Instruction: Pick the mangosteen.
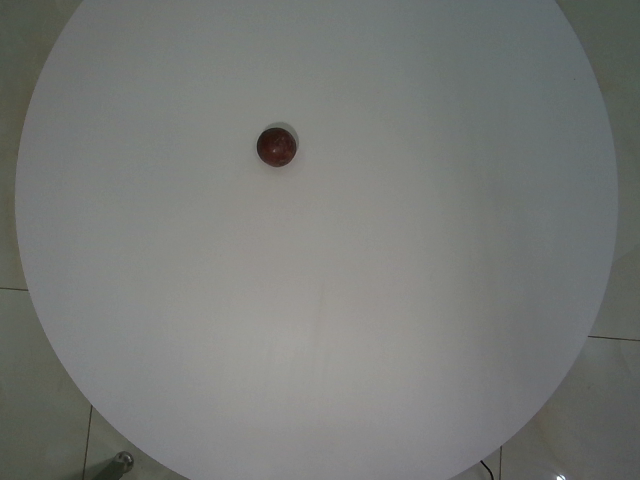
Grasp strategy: vertical